Question: What might the diagnosis be?
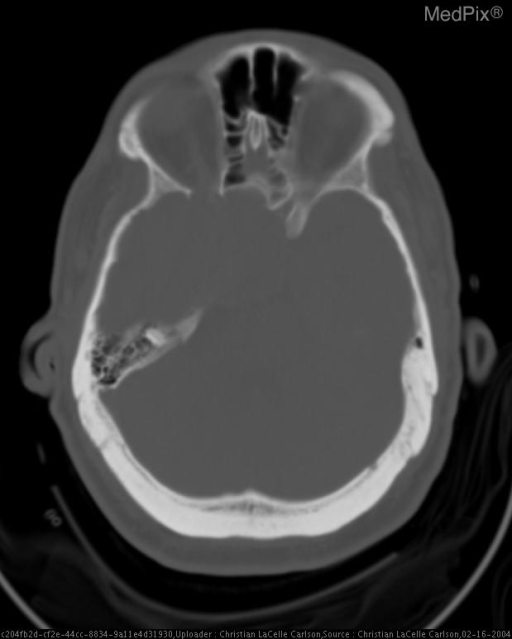
Answer: The possible diagnosis includes Meningioma, malignant meningioma, metastasis..